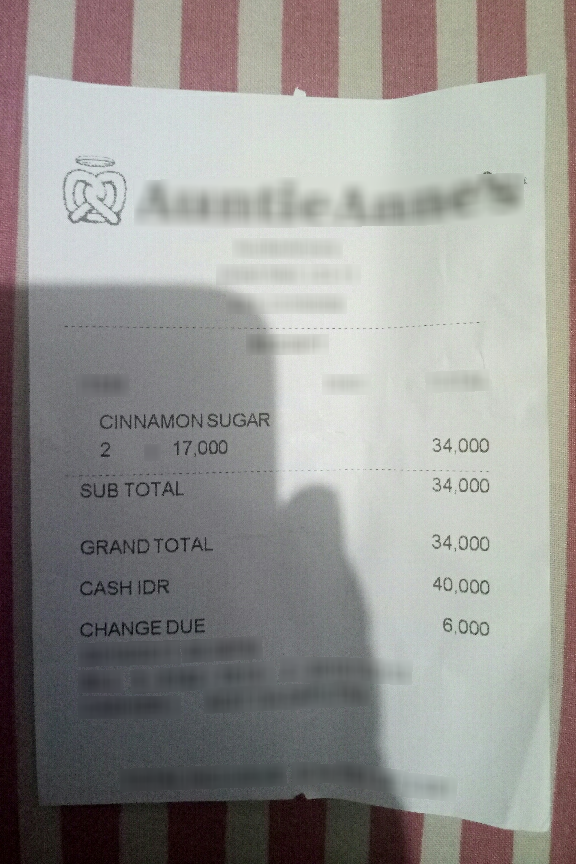
Number of items: 4
Subtotal: 34,000
Total: 34,000
OCR text regions:
text: CINNAMON SUGAR
text: 2
text: 17,000
text: 34,000
text: SUB TOTAL
text: 34,000
text: GRAND TOTAL
text: 34,000
text: CASHIDR
text: 40,000
text: CHANGE DUE
text: 6,000